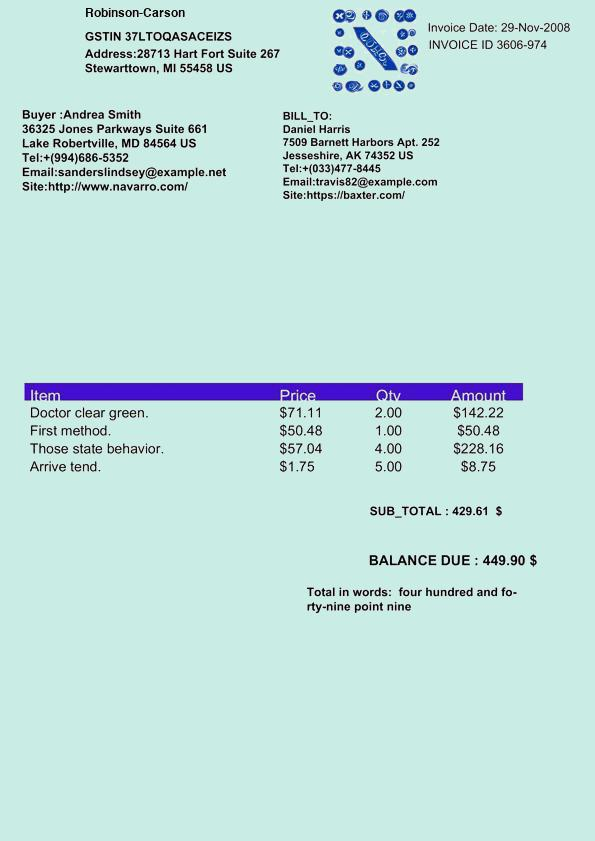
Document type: Invoice